Question: What is the potential diagnosis?
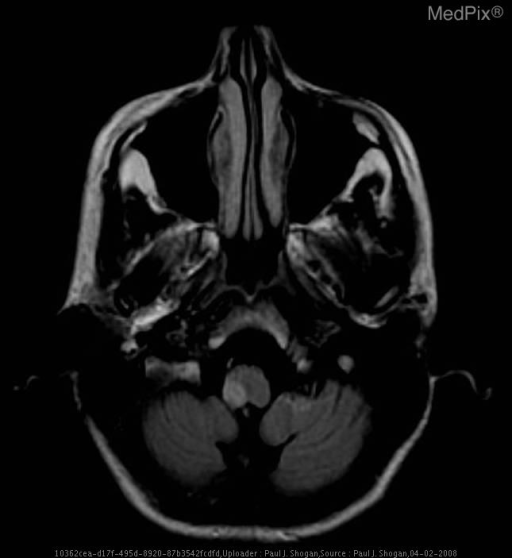
Answer: The possible diagnosis includes Dissection
Racemose Capillary Telangiectasia.